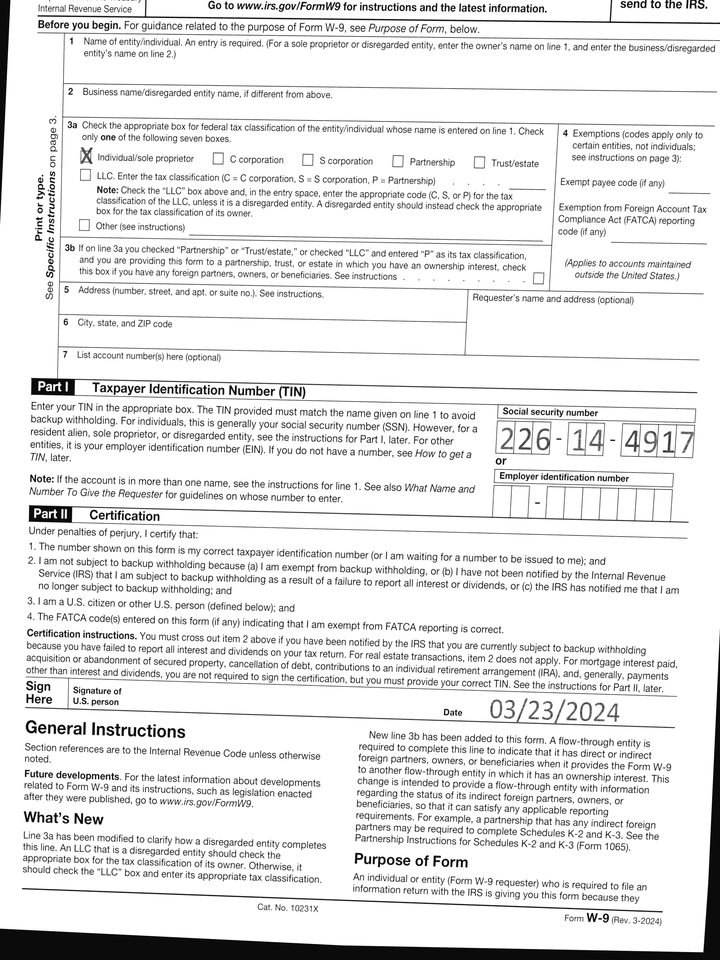
cbx: yes
ssn: 226144917
sdt: 03/23/2024